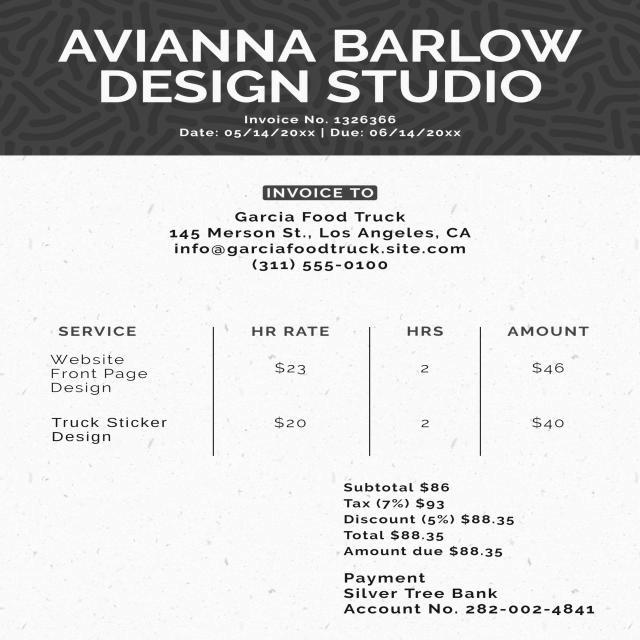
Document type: Invoice